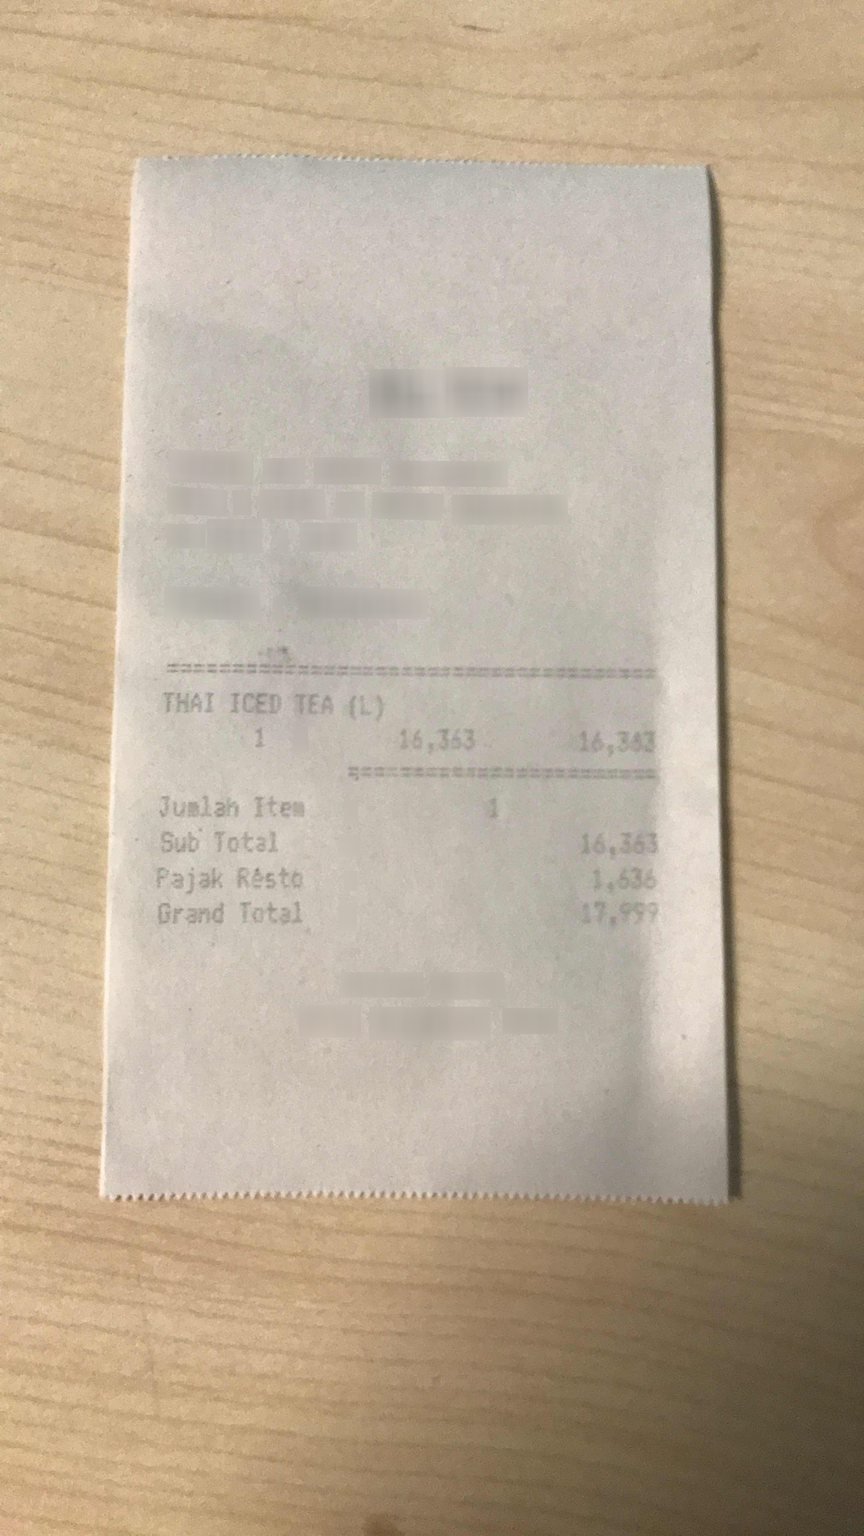
Extraction:
receipt: line_items: name: THAI ICED TEA (L)
price: 16,363
qty: 1
subtotal: 16,363
tax: 1,636
total: 17,999